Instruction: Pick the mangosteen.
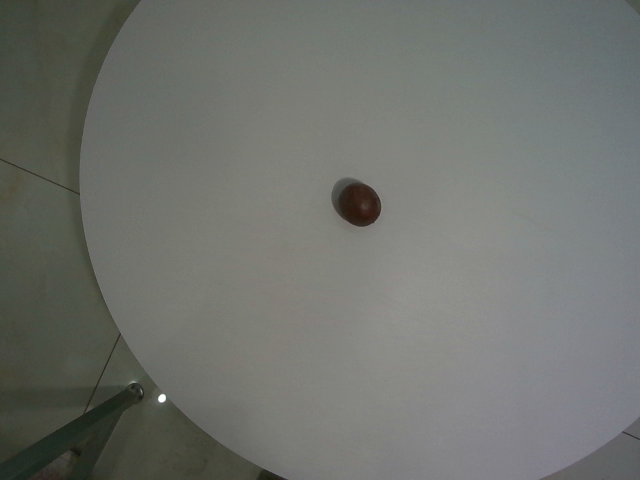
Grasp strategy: vertical